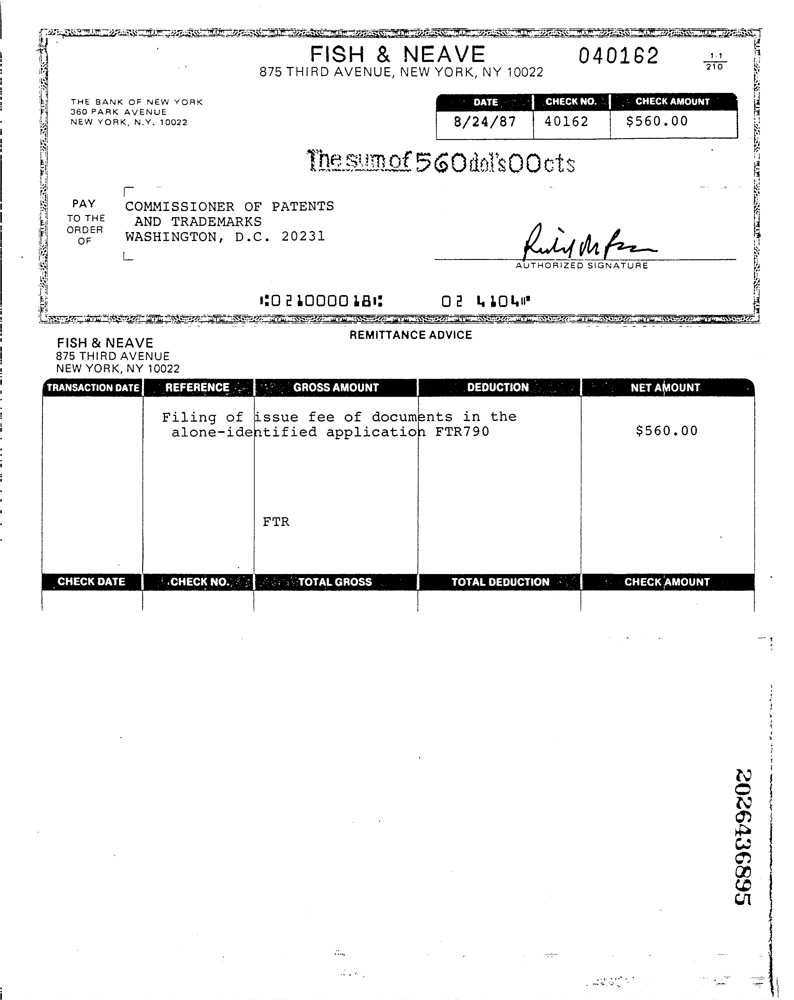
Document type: Invoice